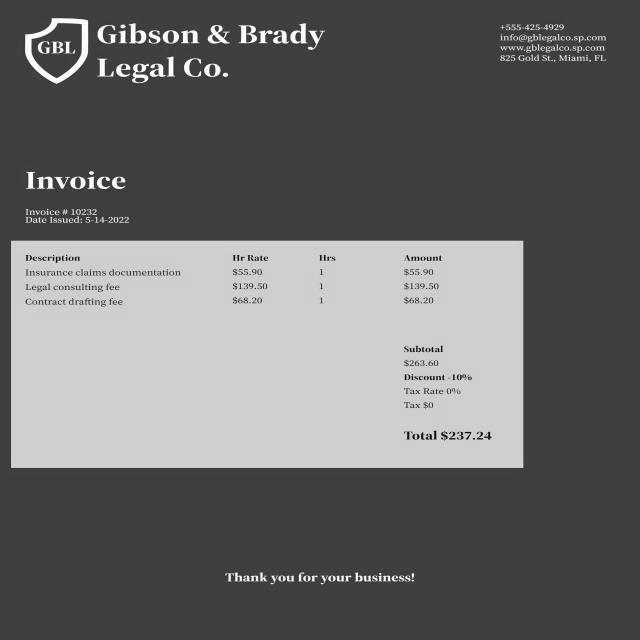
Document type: Invoice